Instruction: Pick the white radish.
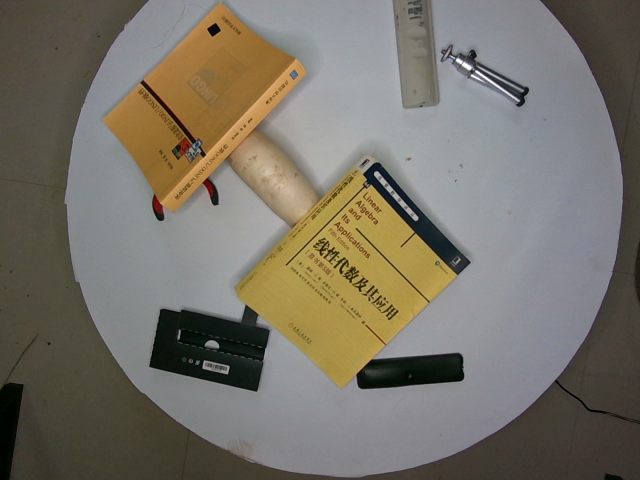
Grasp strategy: vertical